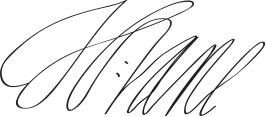
Signature of: henry vane the younger